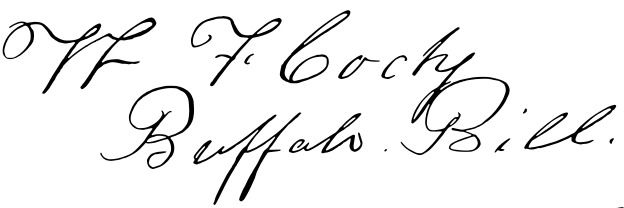
Signature of: buffalo bill